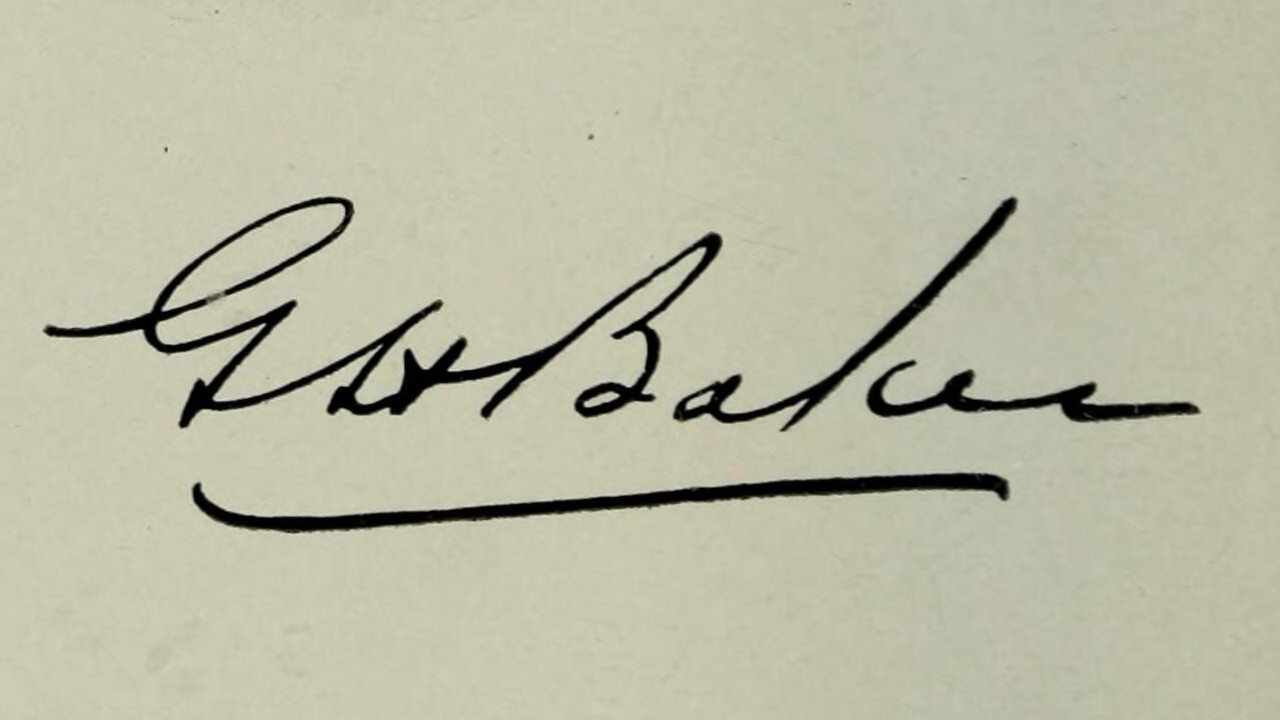
Signature of: george harold baker